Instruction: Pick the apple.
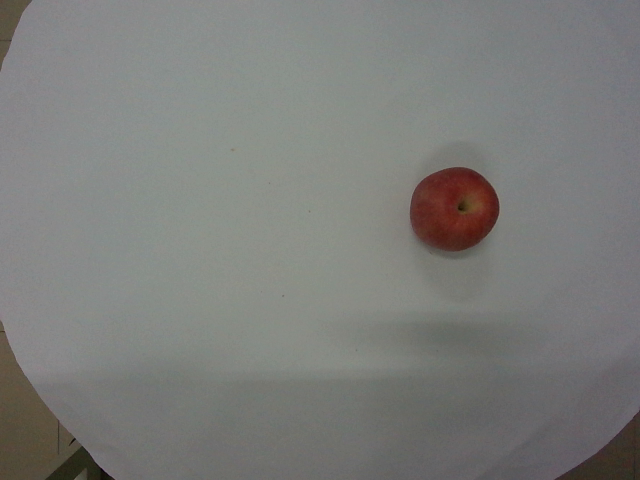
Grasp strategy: vertical